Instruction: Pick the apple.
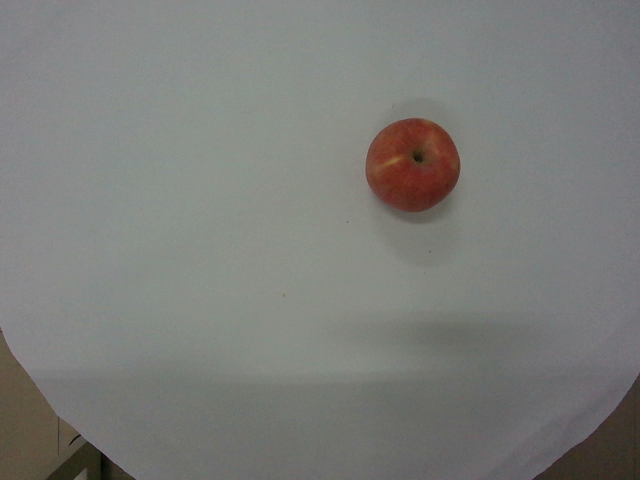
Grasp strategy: vertical